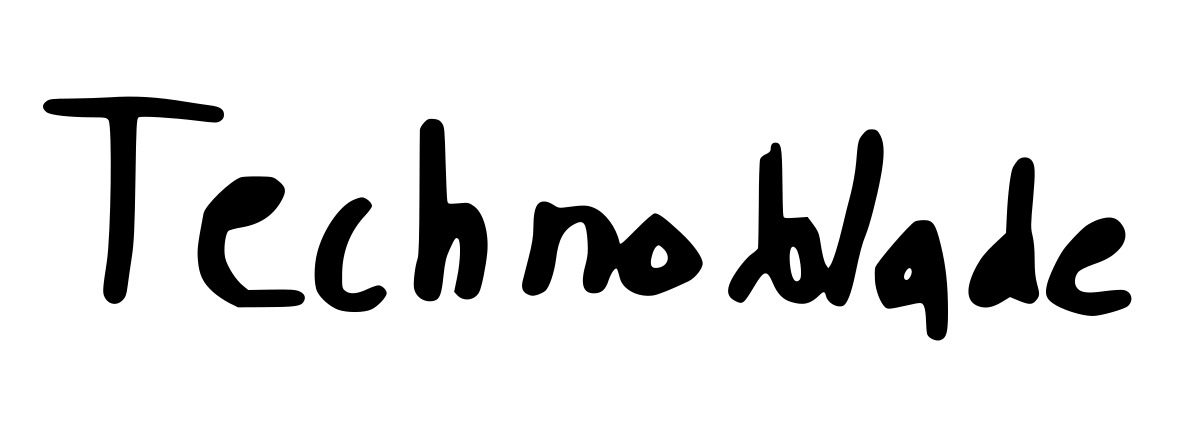
Signature of: technoblade